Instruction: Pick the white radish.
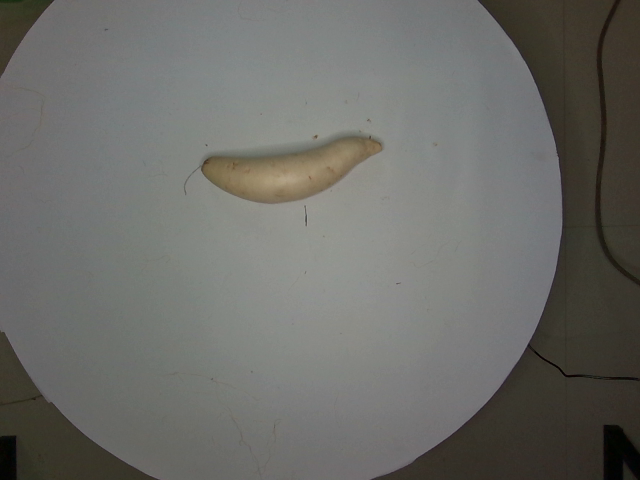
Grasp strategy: vertical